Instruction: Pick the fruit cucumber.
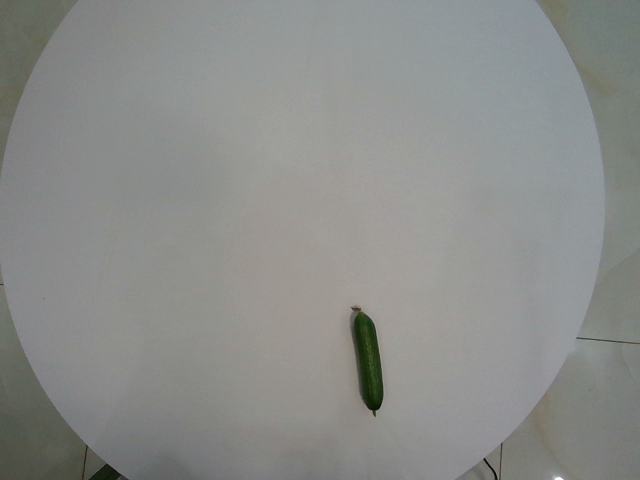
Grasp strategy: vertical